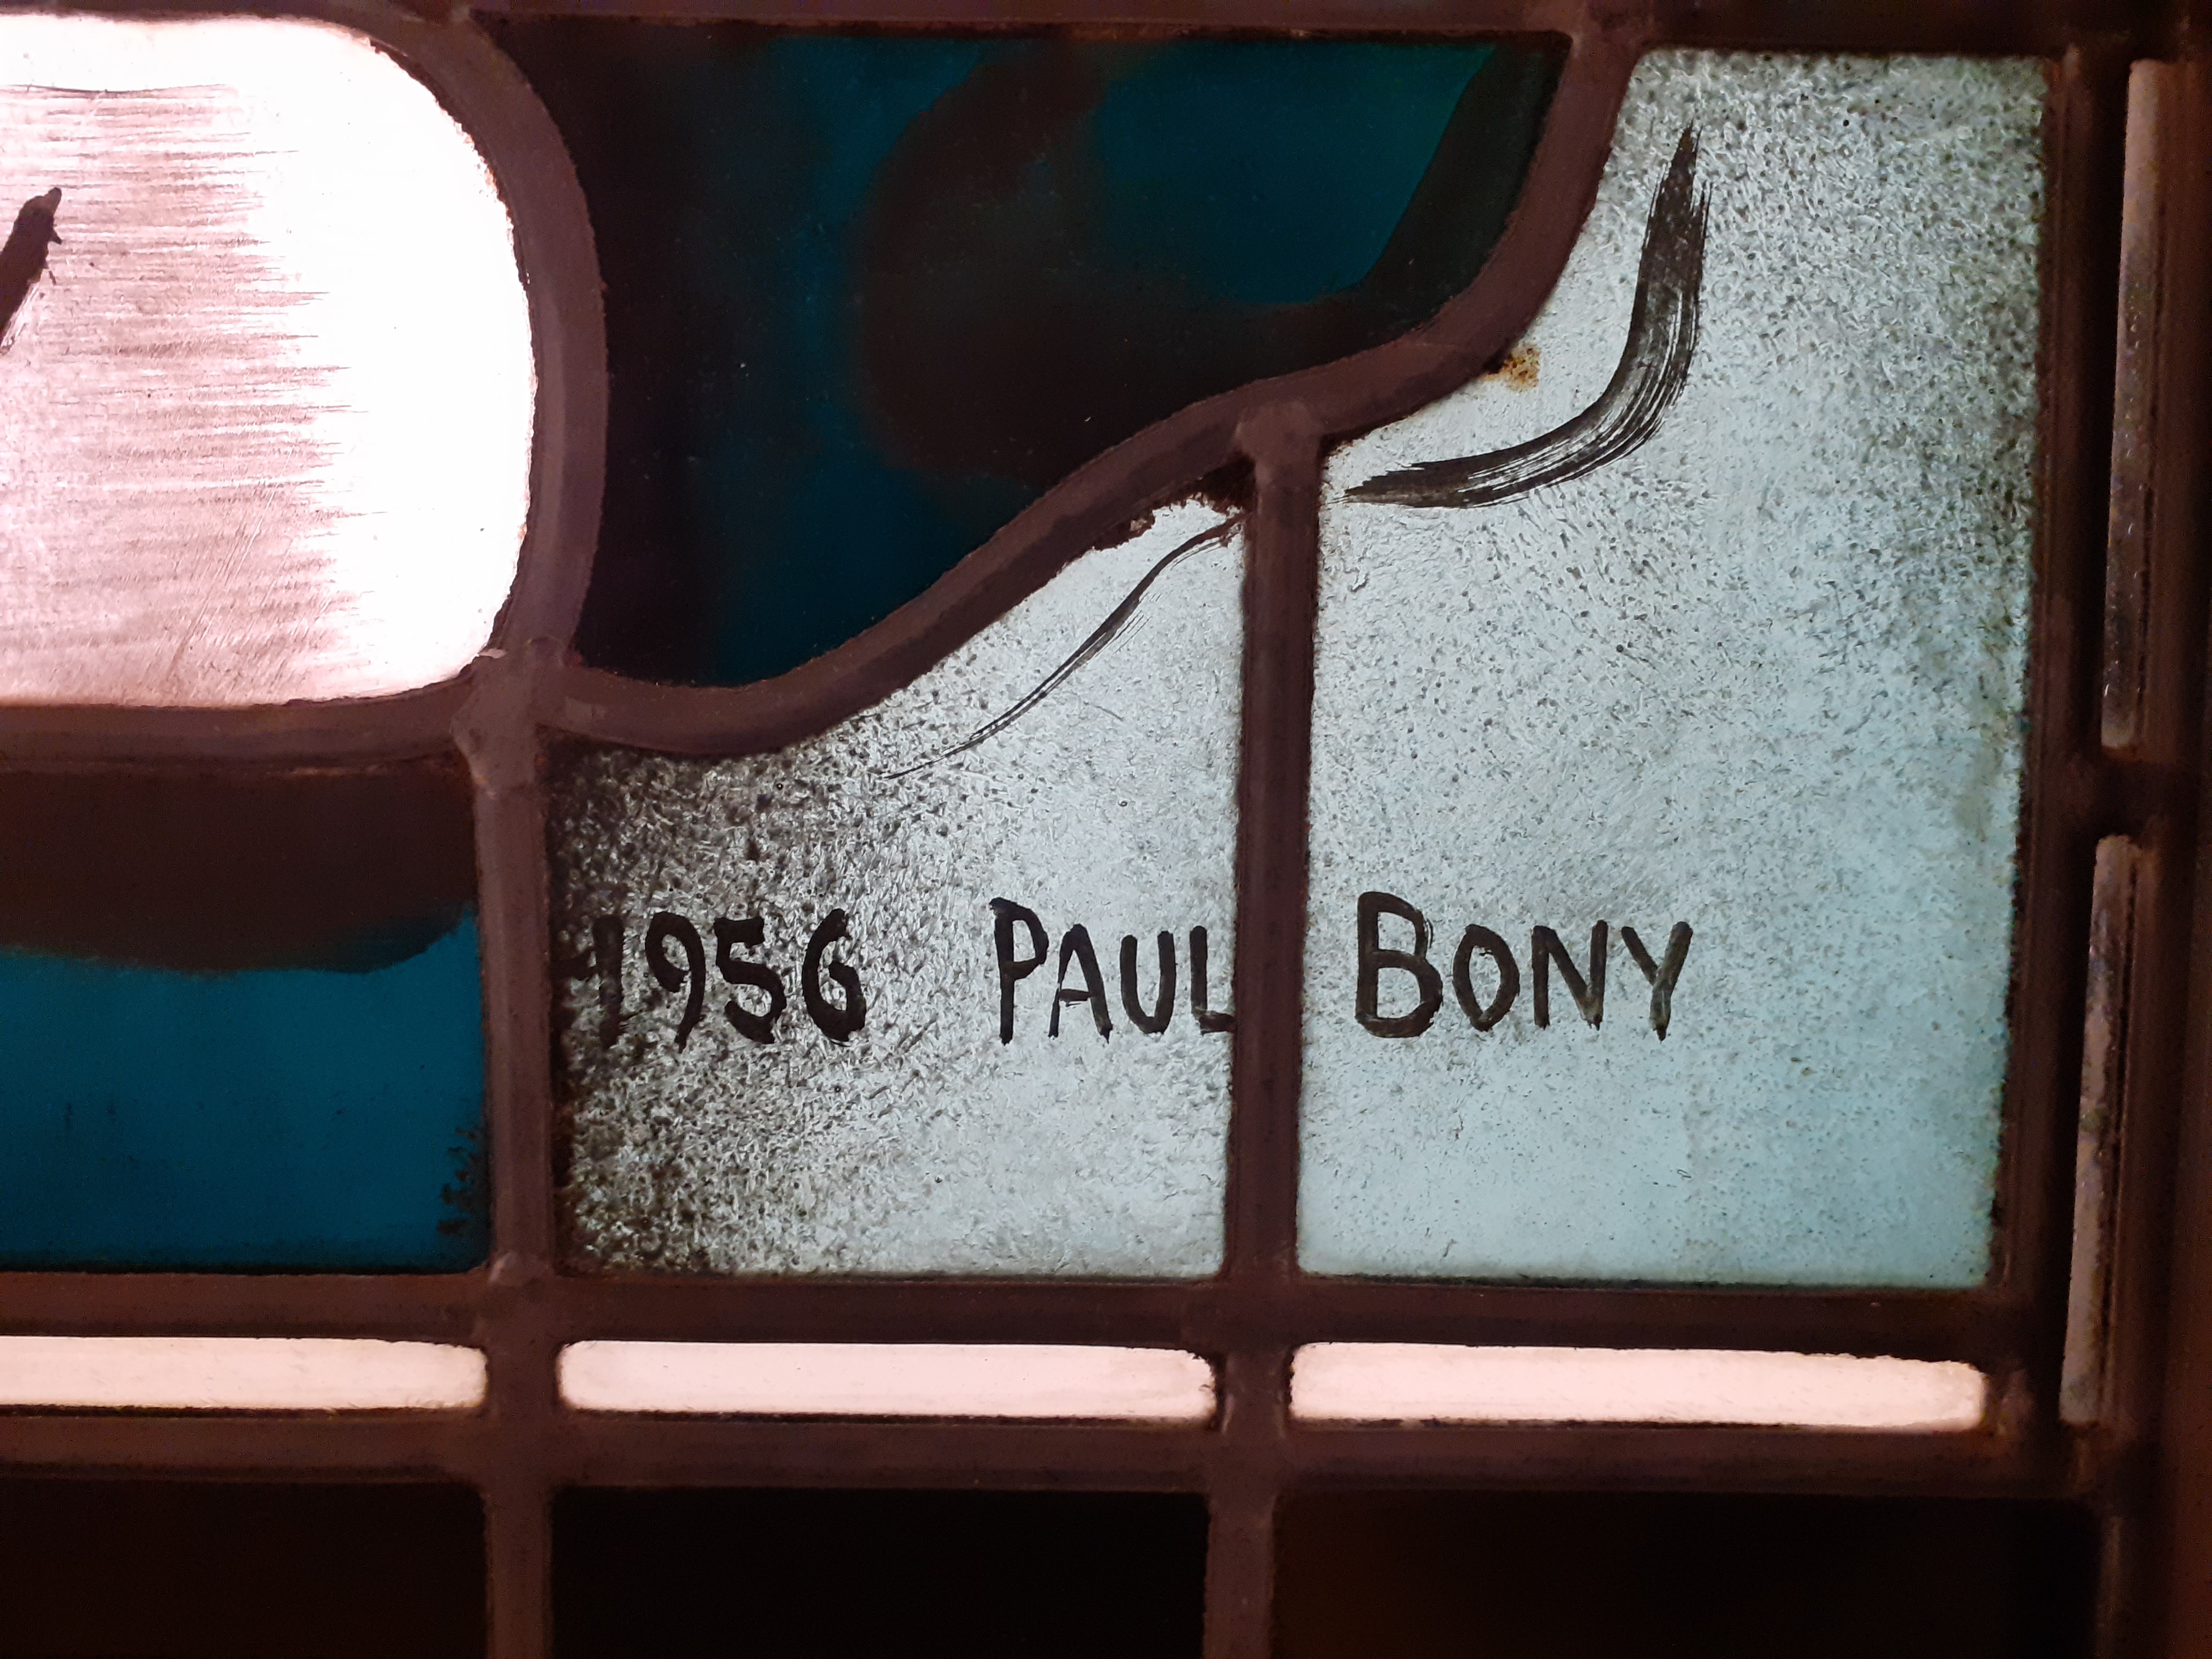
Signature of: paul bony